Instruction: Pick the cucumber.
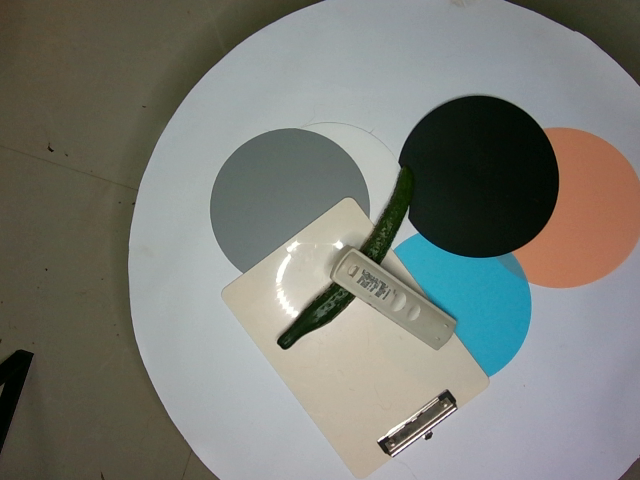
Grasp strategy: vertical